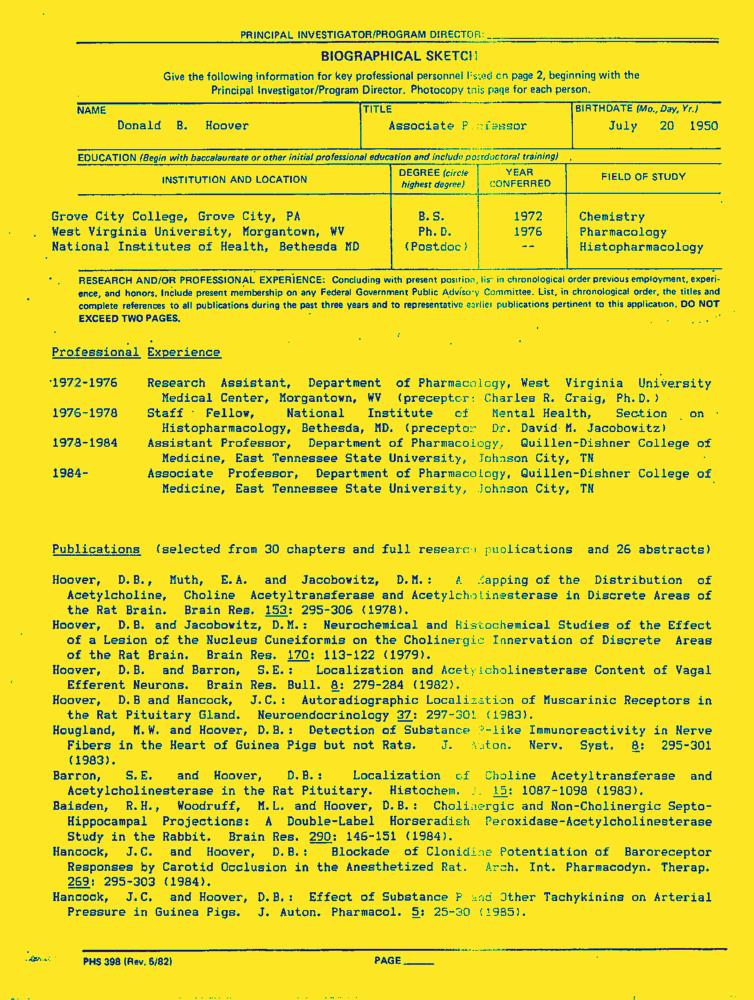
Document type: Resume-Doc